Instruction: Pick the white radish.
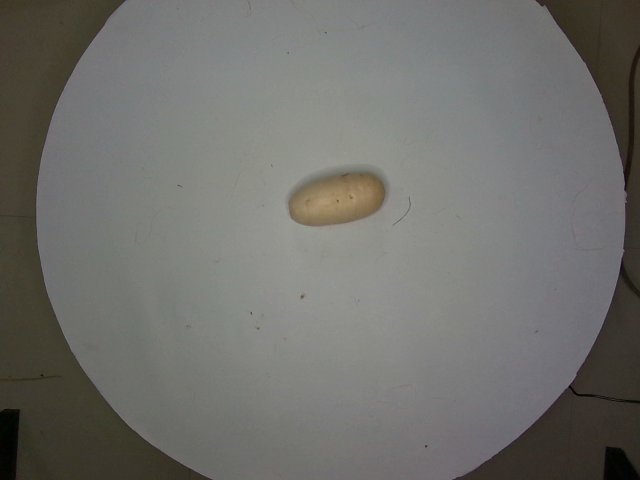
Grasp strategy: vertical